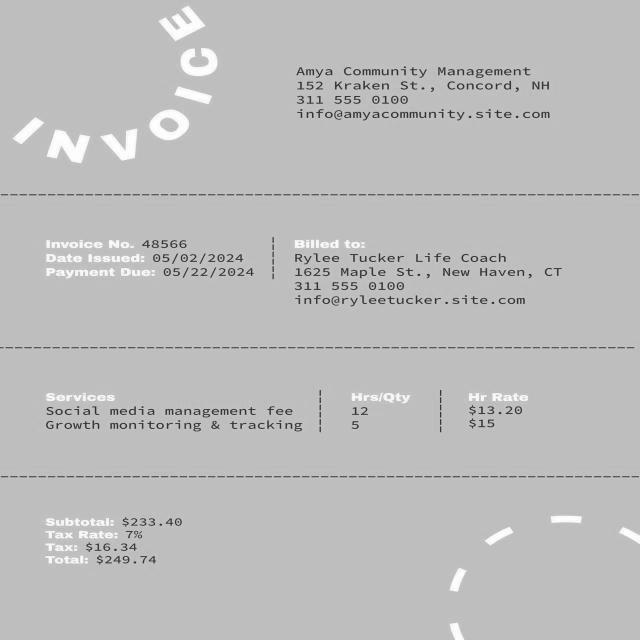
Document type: Invoice